Question: What is the suspected problem?
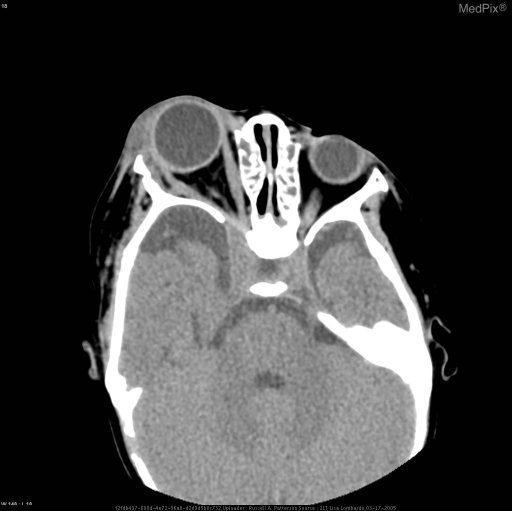
Answer: The findings suggest • 	A soft tissue mass noted laterally to the lateral rectus muscle in the pre and post septal portions of the right orbit
• 	Asymmetry of the CSF-containing spaces in the middle cranial fossa, larger on the right without mass effect on the temporal lobe.
• 	Right sphenoid wing hypoplasia causing deformity of the right orbit, which is widened and flattened posteriorly rather than conical.
• 	Right optic nerve has a globular appearance near the orbital fissure

• 	Unenhanced brain parenchyma demonstrates no abnormality.
• 	Globes are symmetrical in size and appearance
• 	Left optic nerve is unremarkable. • 	A soft tissue mass noted laterally to the lateral rectus muscle in the pre and post septal portions of the right orbit
• 	Asymmetry of the CSF-containing spaces in the middle cranial fossa, larger on the right without mass effect on the temporal lobe.
• 	Right sphenoid wing hypoplasia causing deformity of the right orbit, which is widened and flattened posteriorly rather than conical.
• 	Right optic nerve has a globular appearance near the orbital fissure

• 	Unenhanced brain parenchyma demonstrates no abnormality.
• 	Globes are symmetrical in size and appearance
• 	Left optic nerve is unremarkable. The patient might have a history of 21 month old girl with proptosis.